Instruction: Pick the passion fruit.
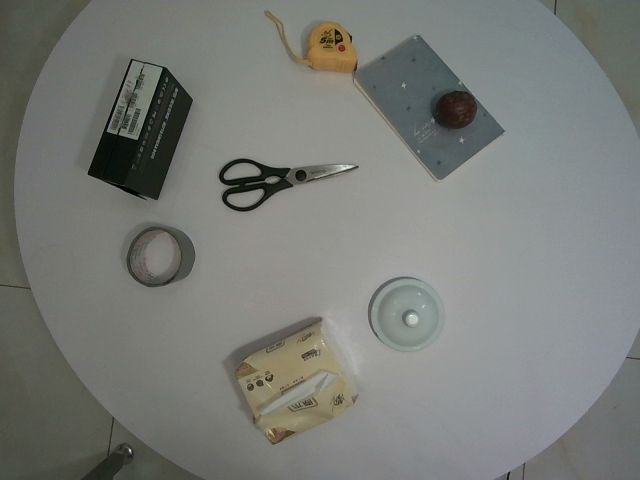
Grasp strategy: vertical